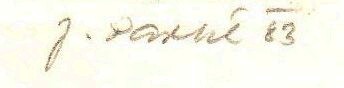
Signature of: jiří pavlík